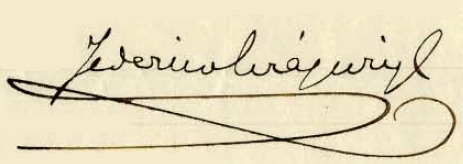
Signature of: federico errázuriz echaurren